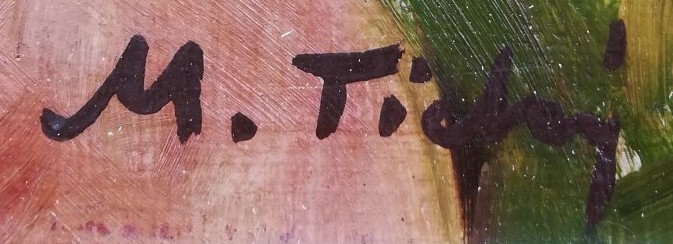
Signature of: miroslav tichý